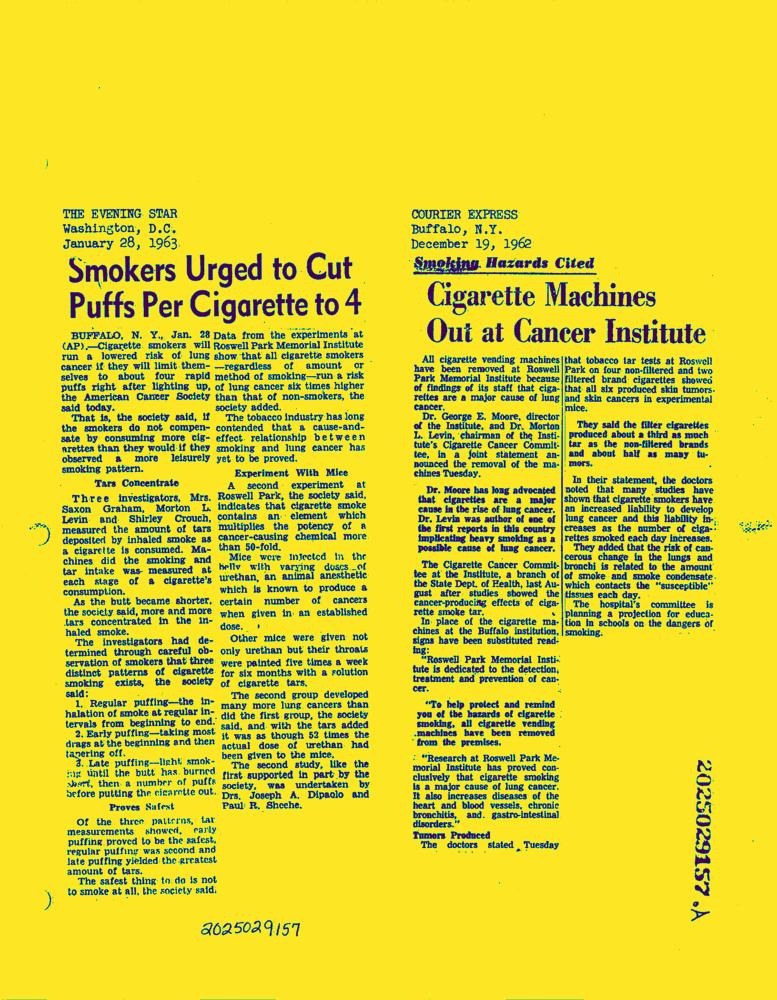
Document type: News-Article